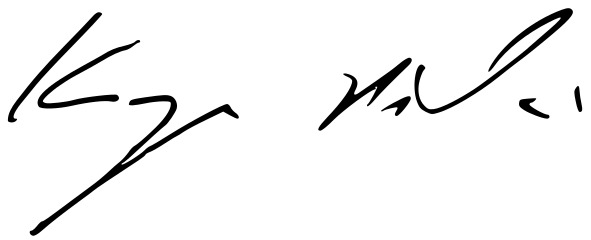
Signature of: kacper płażyński